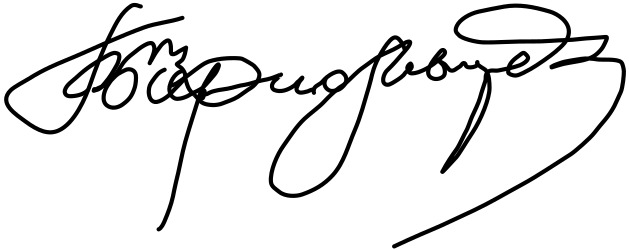
Signature of: victor chernomyrdin